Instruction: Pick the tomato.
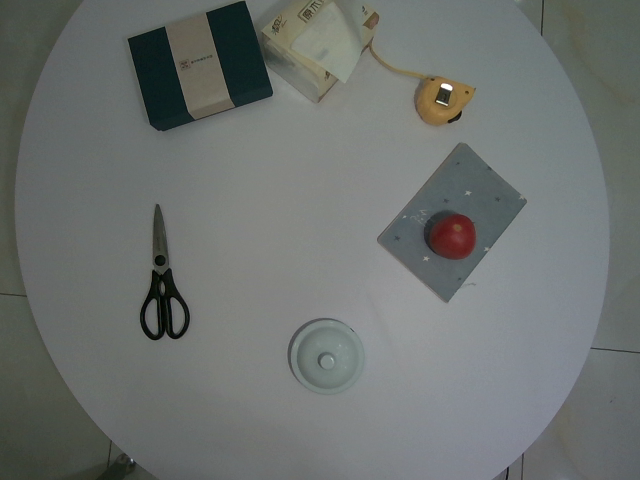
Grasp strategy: vertical